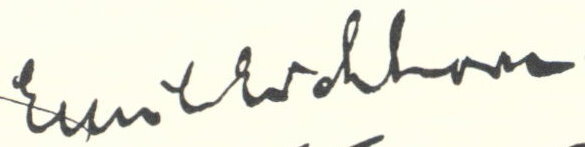
Signature of: emil eichhorn